Question: What are the imaging findings?
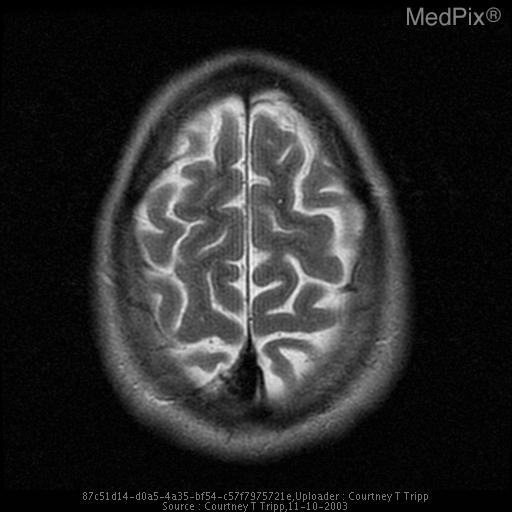
Answer: The imaging shows Right posterior parietal lobe arteriovenous malformation measuring
2.1 x 1.5 x 1.7cm with no obvious deep drainage noted and no eloquent brain
parenchyma involved.  As an MRA was not obtained, a aneurysm cannot be
entirely excluded. Right posterior parietal lobe arteriovenous malformation.  This malformation has an enlarged feeding artery from a branch of the distal right middle cerebral
artery and a large draining vein which communicates with the superior
sagittal sinus..